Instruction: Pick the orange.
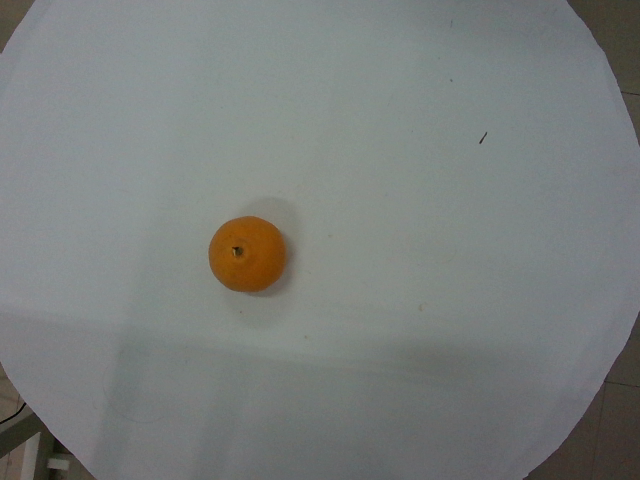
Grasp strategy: vertical